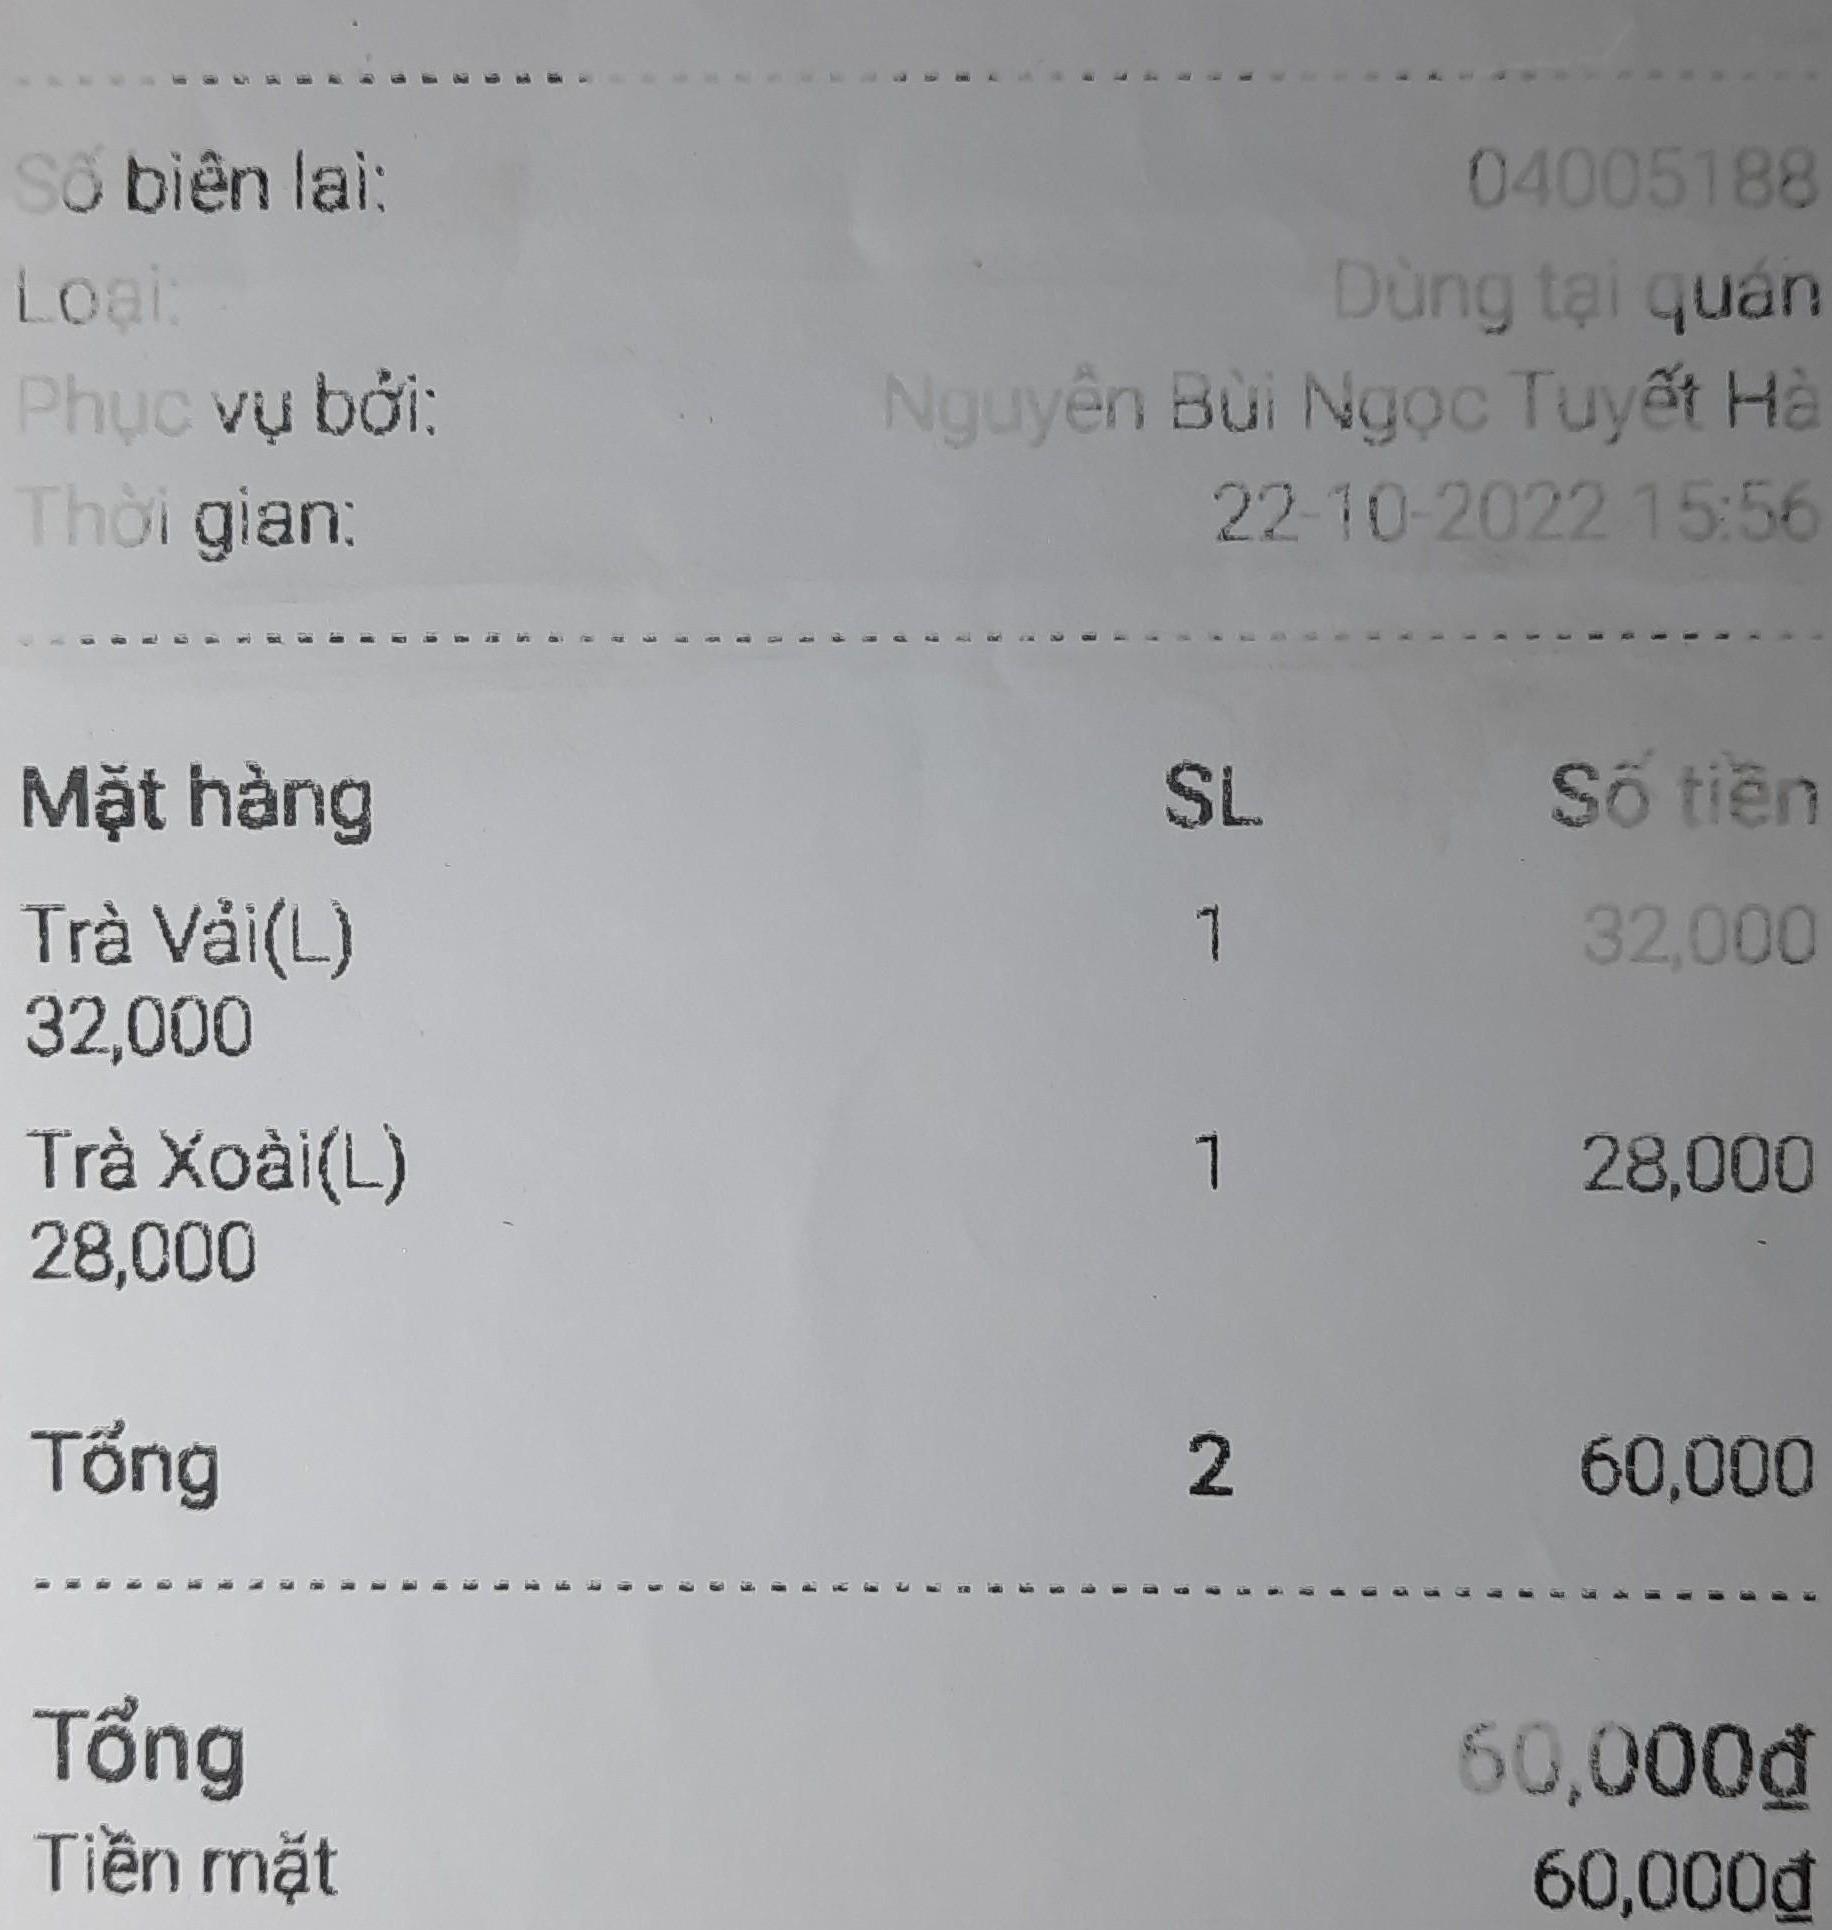
Số biên lai: 04005188
Loại: Dùng tại quán
Phục vụ bởi: Nguyễn Bùi Ngọc Tuyết Hà
Thời gian: 22-10-2022 15:56

<table>
<tr>
<th>Mặt hàng</th>
<th>SL</th>
<th>Số tiền</th>
</tr>
<tr>
<td>Trà Vải(L) 32,000</td>
<td>1</td>
<td>32,000</td>
</tr>
<tr>
<td>Trà Xoài(L) 28,000</td>
<td>1</td>
<td>28,000</td>
</tr>
<tr>
<td>Tổng</td>
<td>2</td>
<td>60,000</td>
</tr>
</table>

Tổng 60,000đ
Tiền mặt 60,000đ